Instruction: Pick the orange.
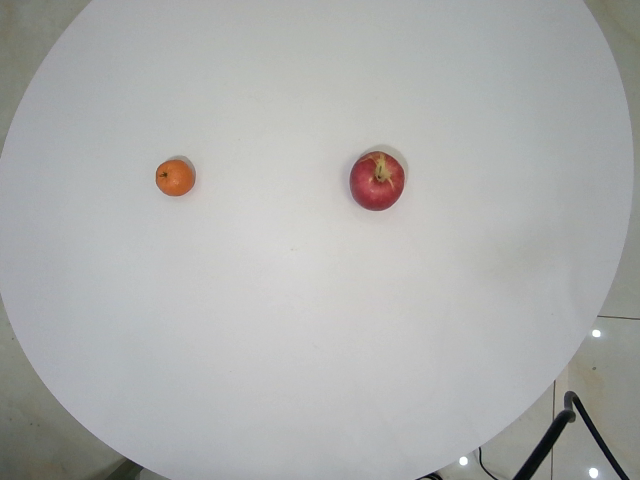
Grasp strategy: vertical